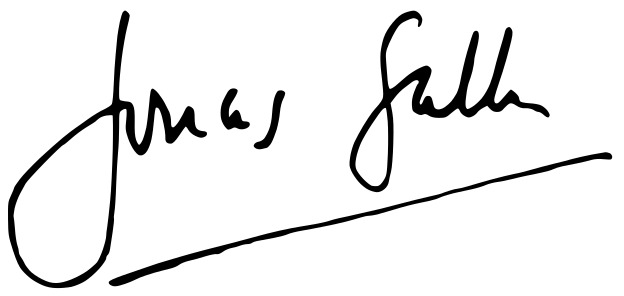
Signature of: jonas salk